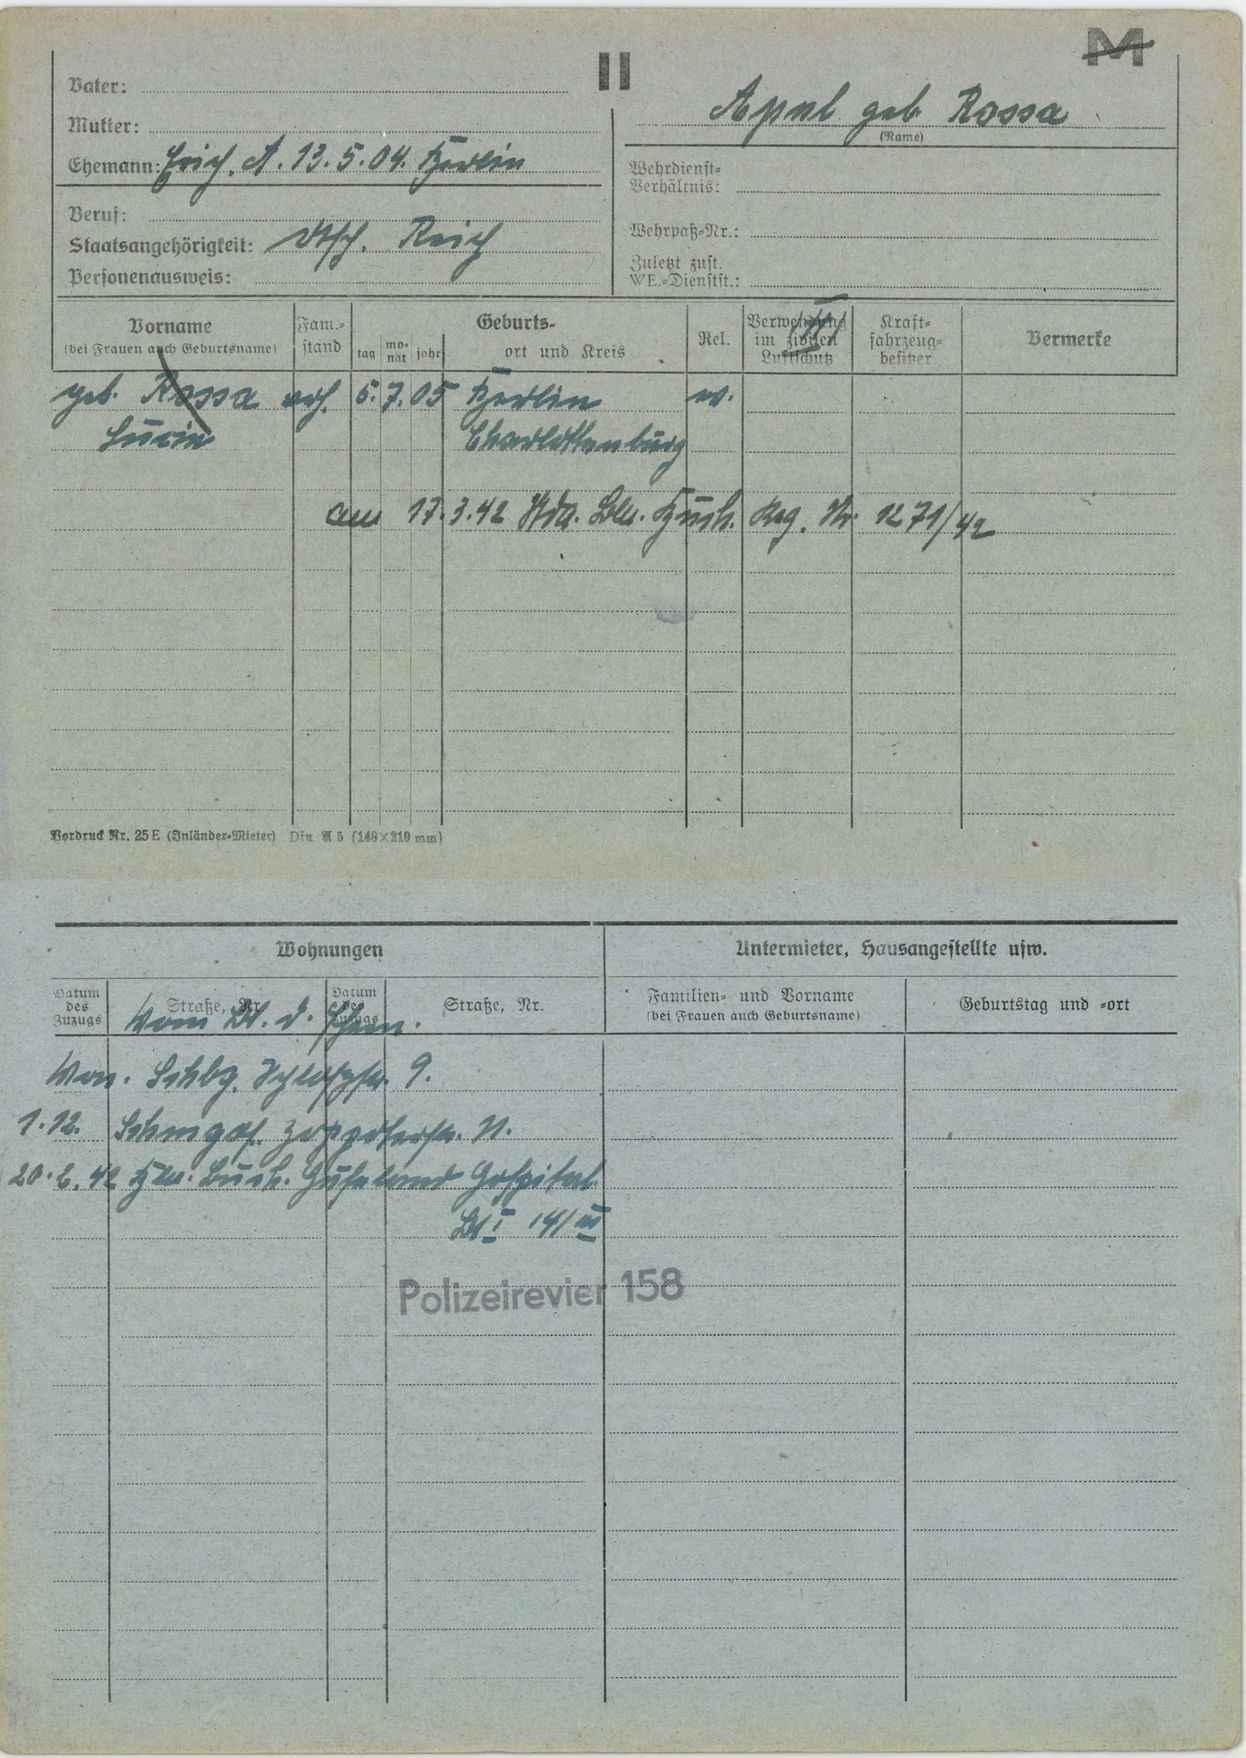
Apel geb. Rossa